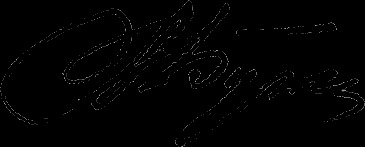
Signature of: mykhailo burka